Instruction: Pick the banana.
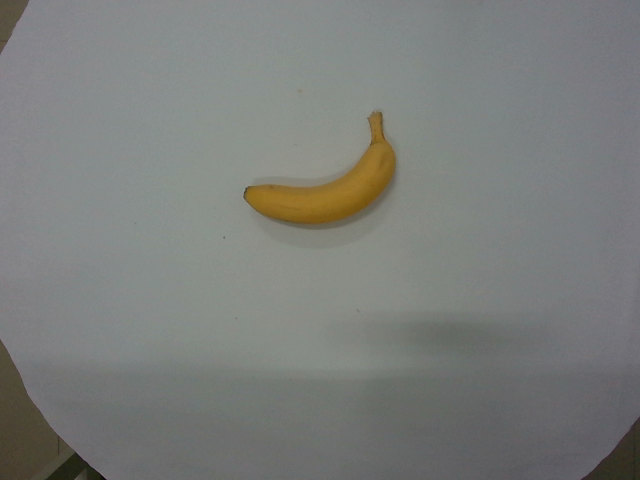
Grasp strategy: vertical